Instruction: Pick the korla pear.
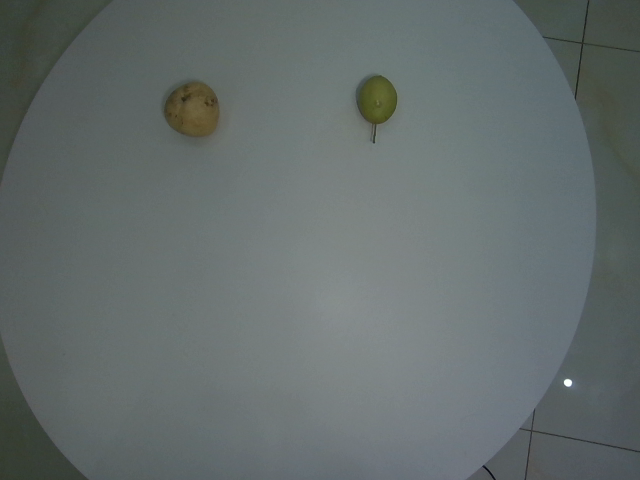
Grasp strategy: vertical